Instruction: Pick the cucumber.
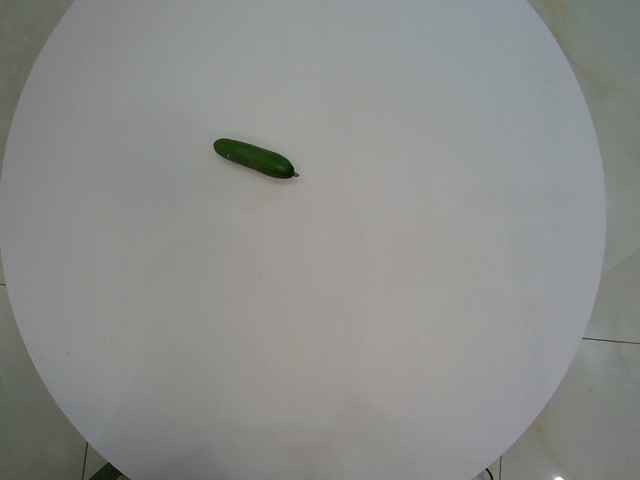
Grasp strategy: vertical